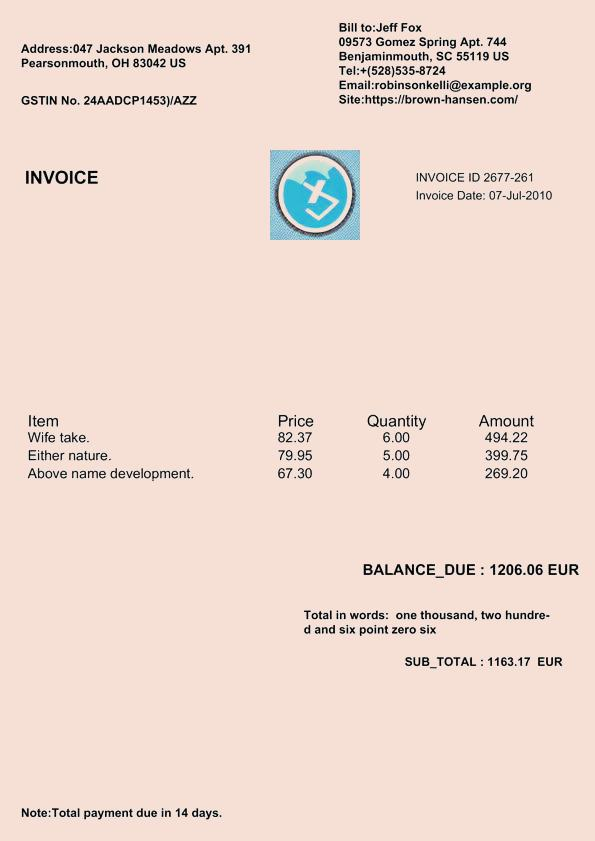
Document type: Invoice